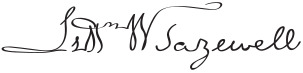
Signature of: henry tazewell